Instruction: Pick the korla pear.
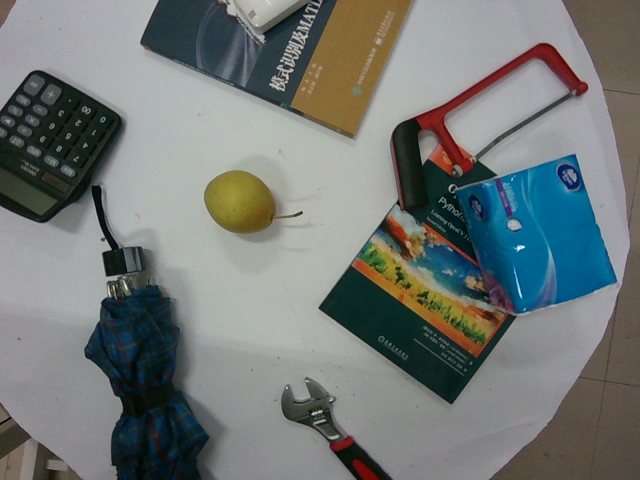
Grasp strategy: vertical